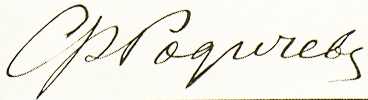
Signature of: fedor rodichev